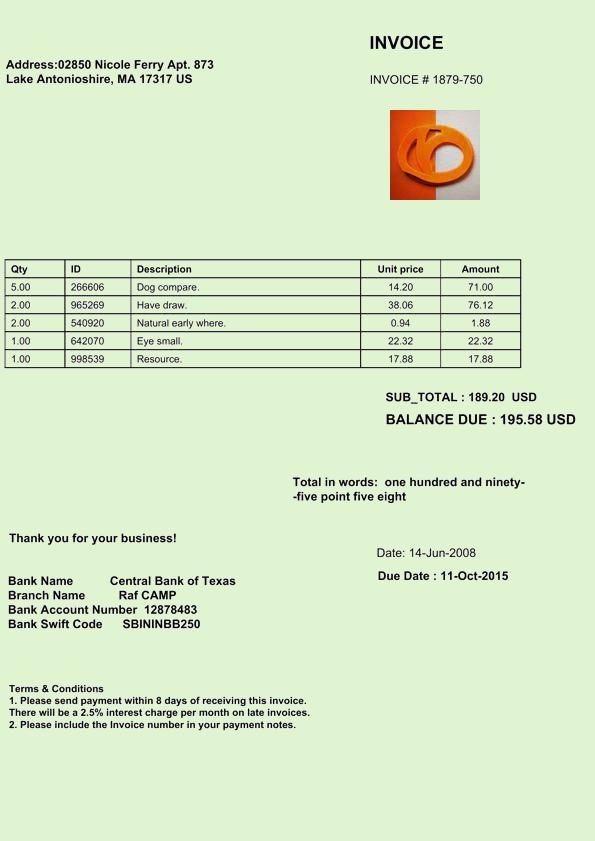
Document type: Invoice